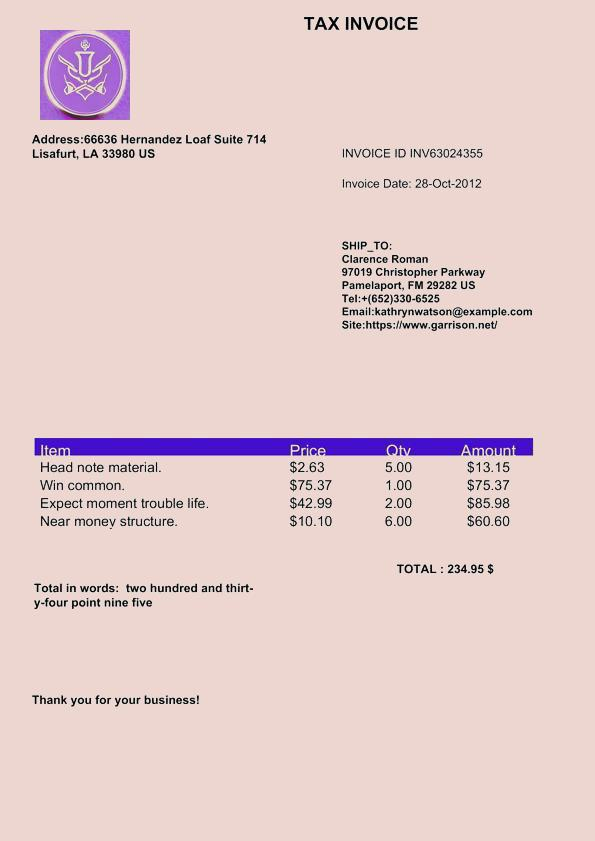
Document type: Invoice